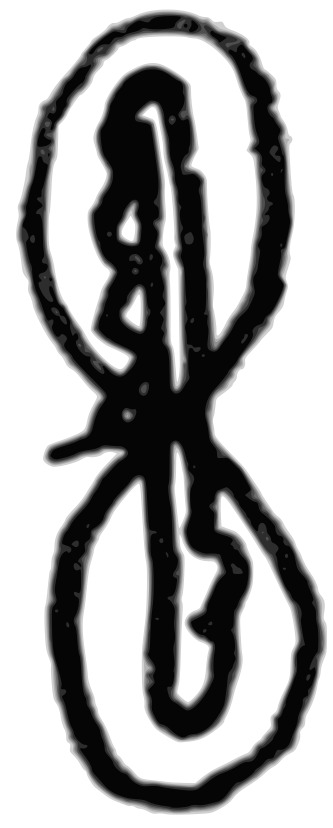
Signature of: jesse of kartli